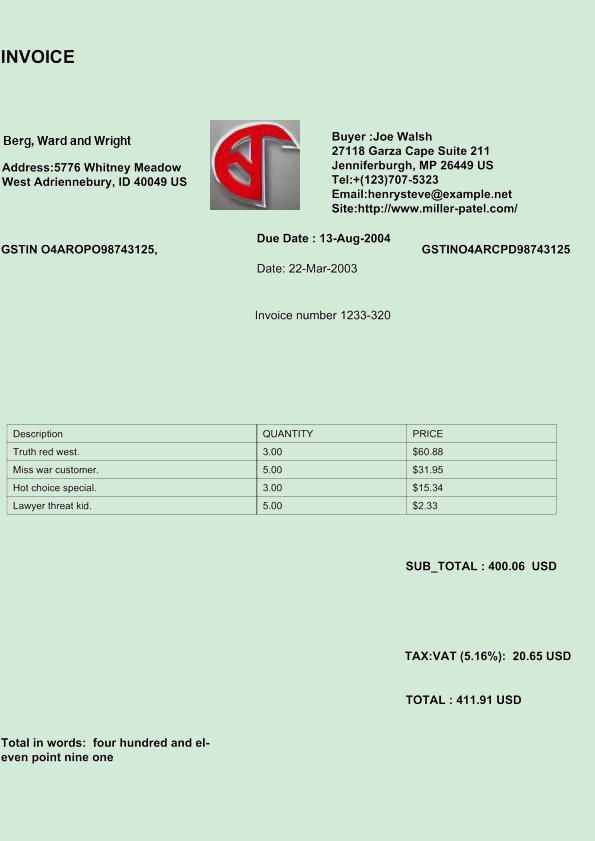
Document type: Invoice